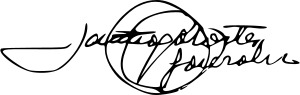
Signature of: santiago cortés gonzález